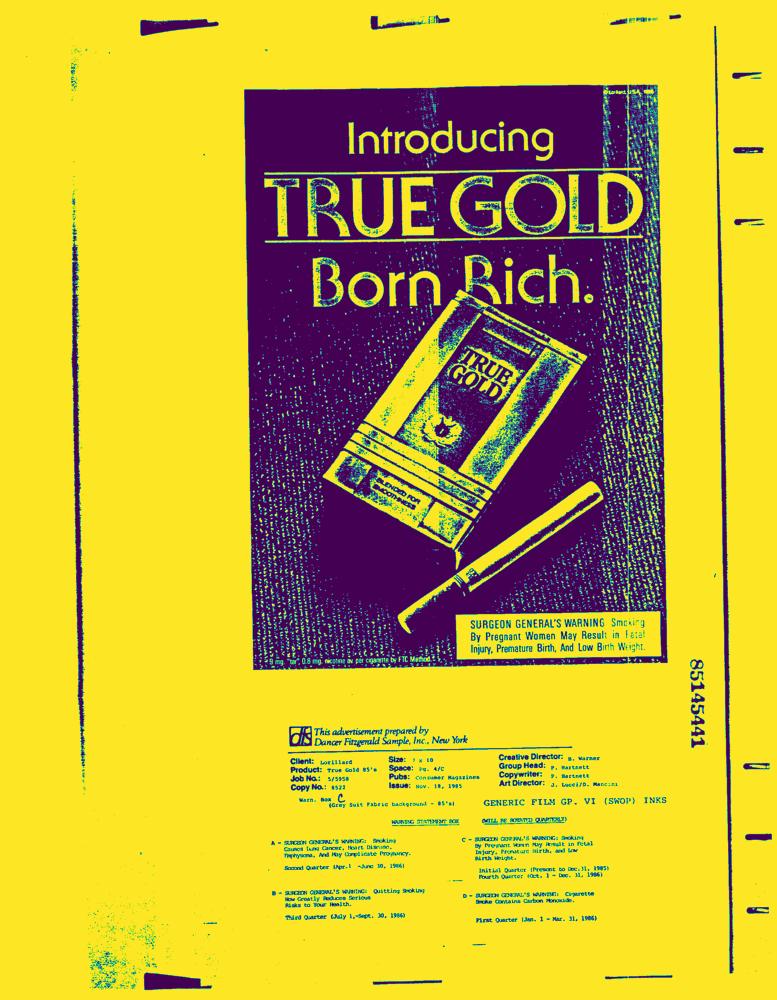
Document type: AD